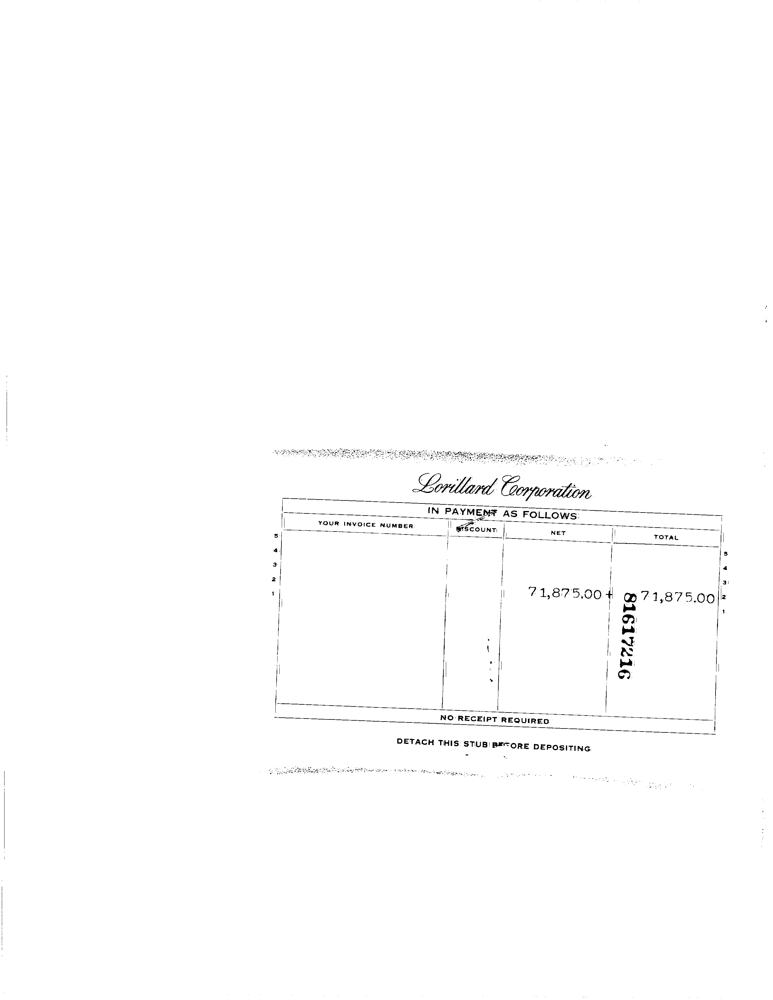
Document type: Invoice